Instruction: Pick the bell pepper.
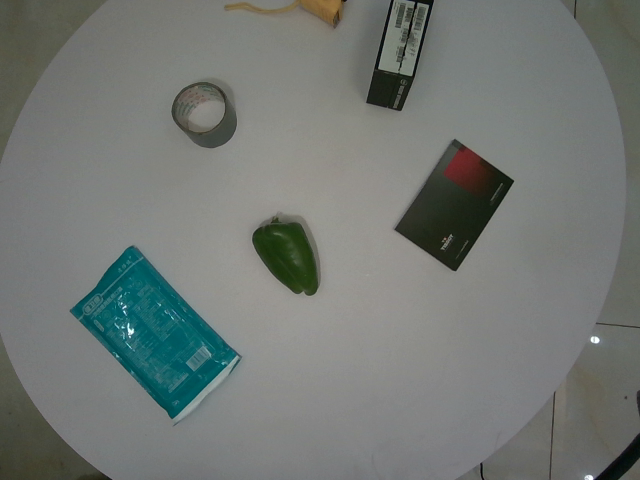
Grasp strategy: vertical